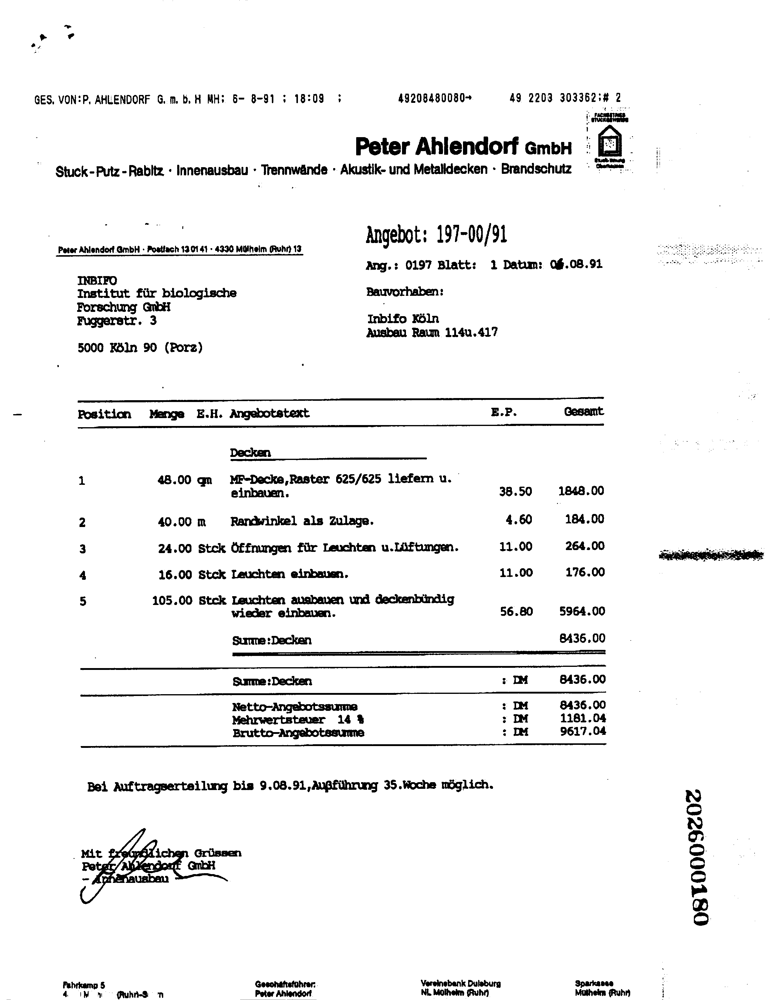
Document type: Invoice